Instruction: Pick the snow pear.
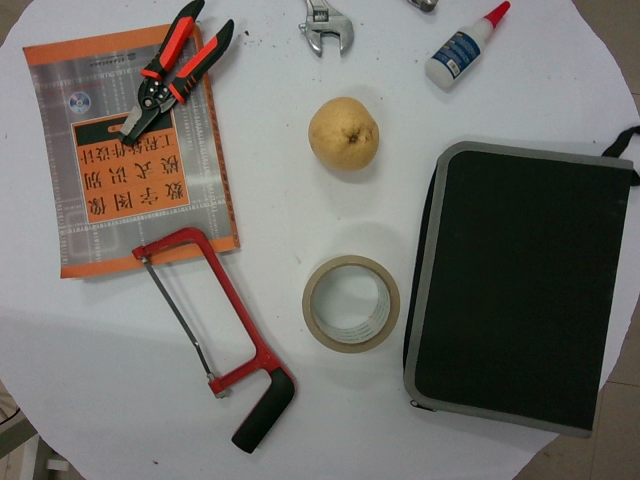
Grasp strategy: vertical